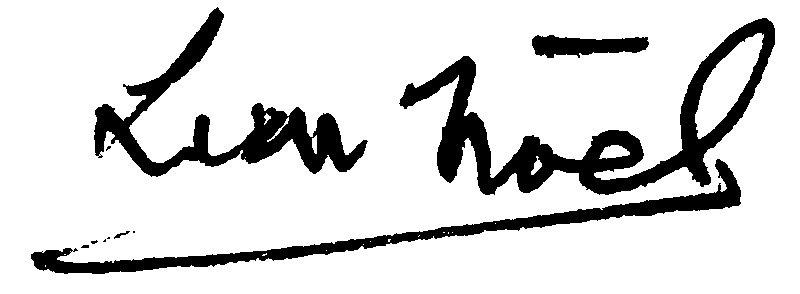
Signature of: léon noël